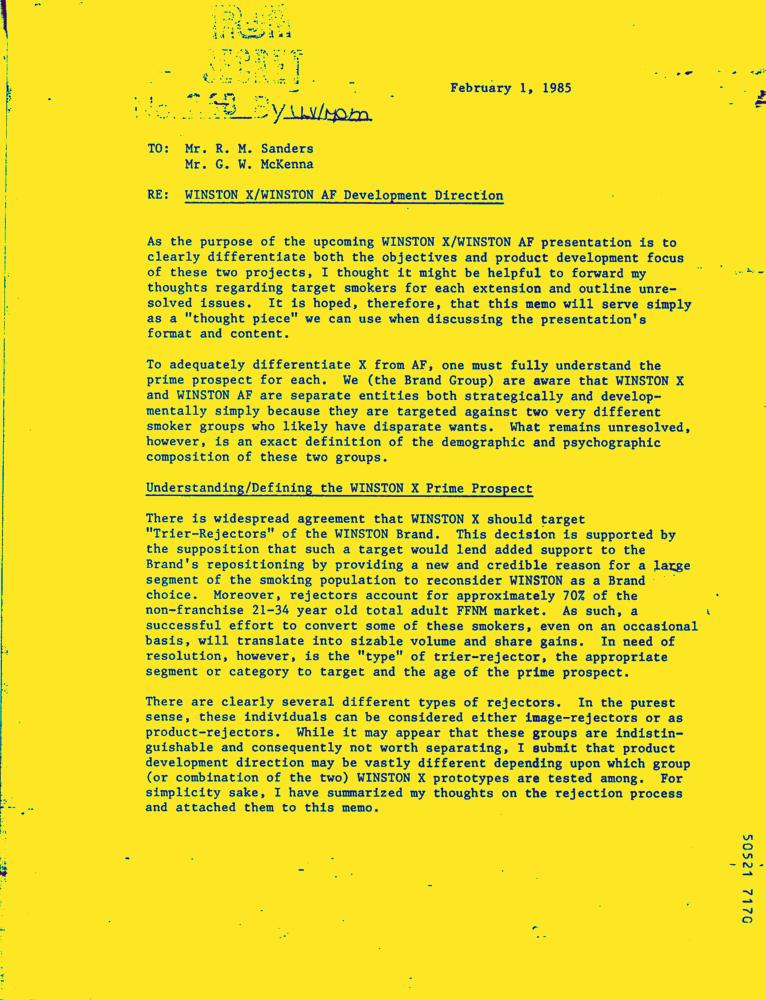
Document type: Letter-Doc